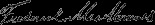
Signature of: frederick william macmonnies